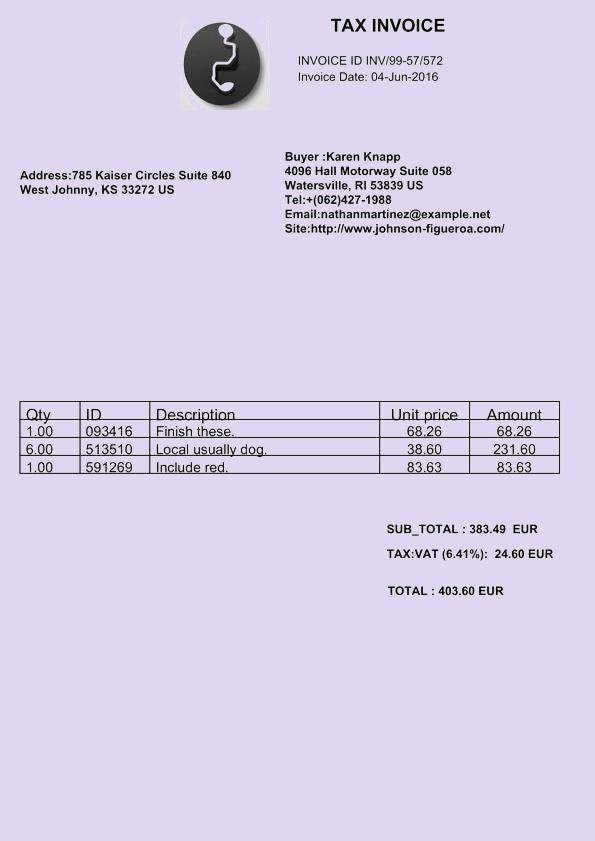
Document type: Invoice